Question: What is the main concern?
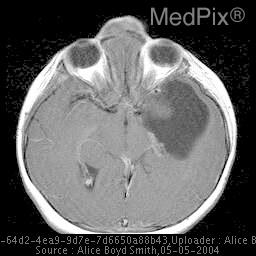
Answer: The findings suggest There is an encephalocele in the frontal region, extending into the nasion.
There is a small fluid collection (syringohydromyelia) in the thoracic spinal cord.. Axial and sagittal T1 weighted images post gadolinium enhancement demonstrate an encephalocele in the frontal region, which extends into the nasion. There is a porencephalic cyst of the left temporal lobe.. The patient might have a history of 8 year old female from the Pacific Islands with an encephalocele.